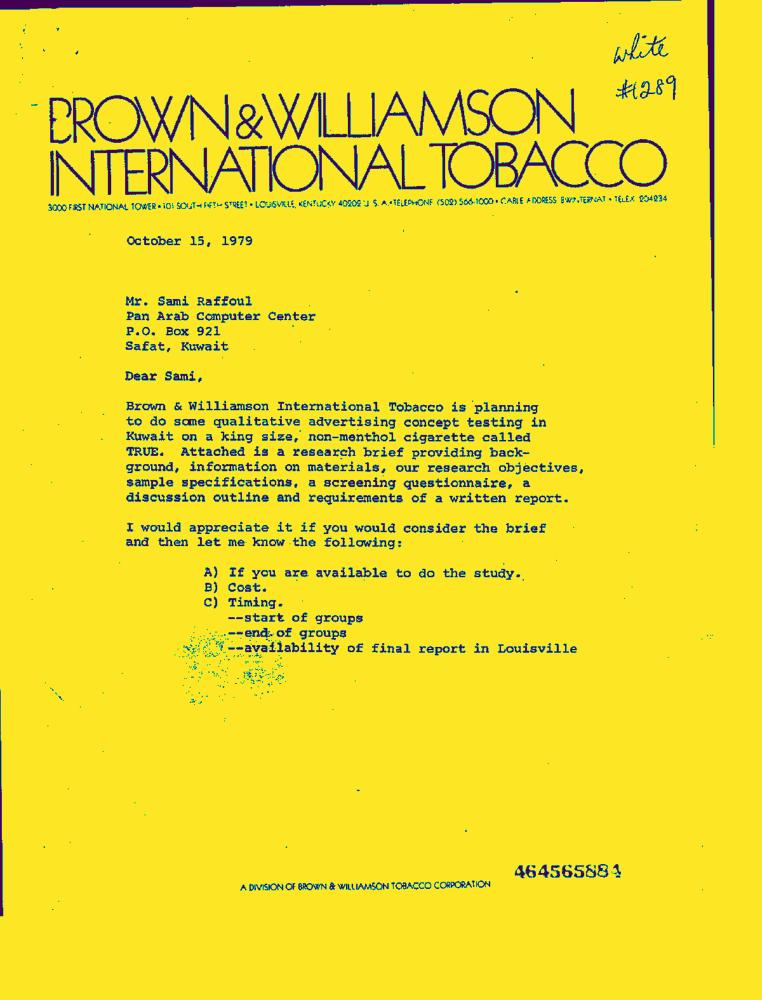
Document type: Letter-Doc